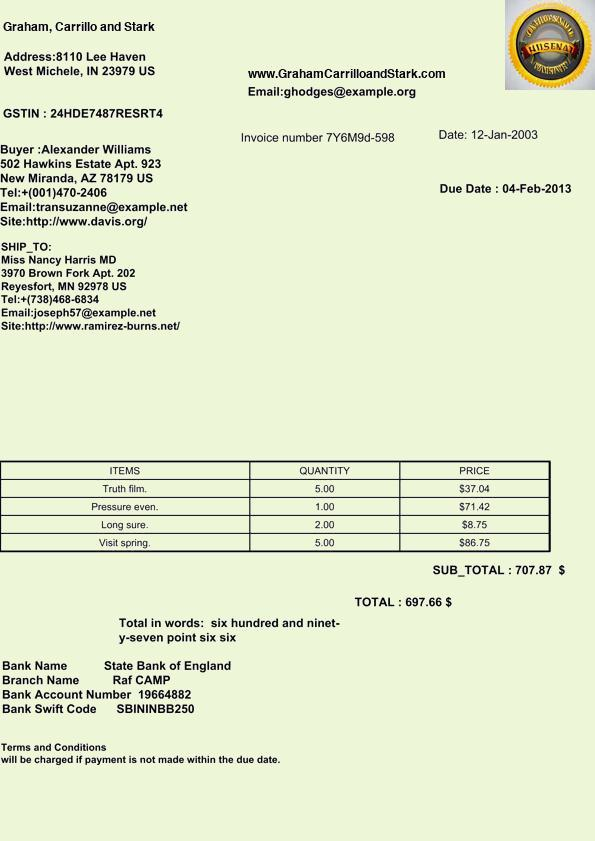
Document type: Invoice